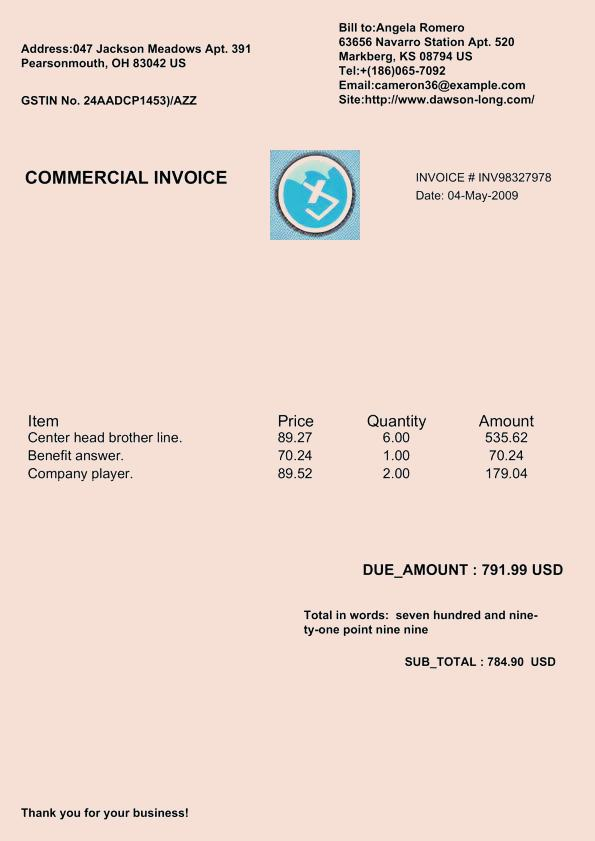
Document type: Invoice